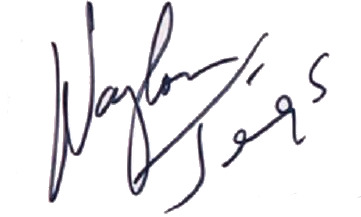
Signature of: waylon jennings